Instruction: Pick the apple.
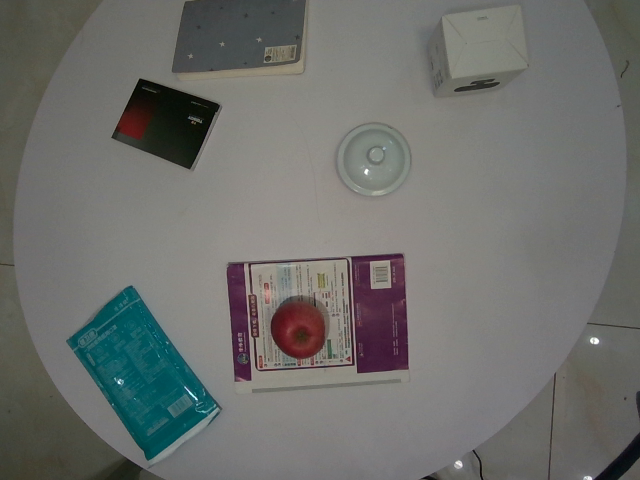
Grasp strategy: vertical